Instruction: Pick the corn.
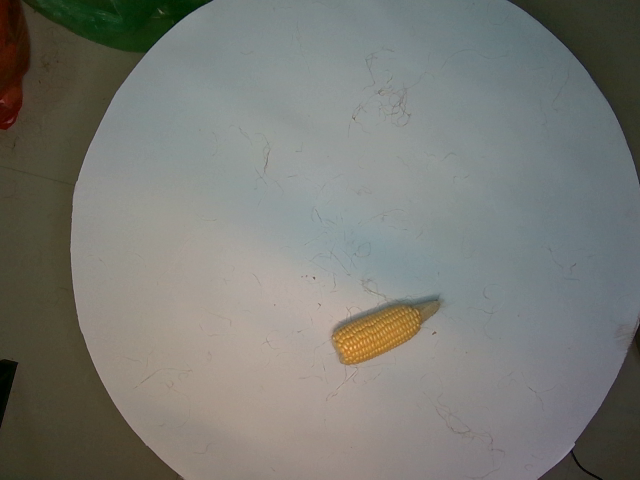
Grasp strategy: vertical